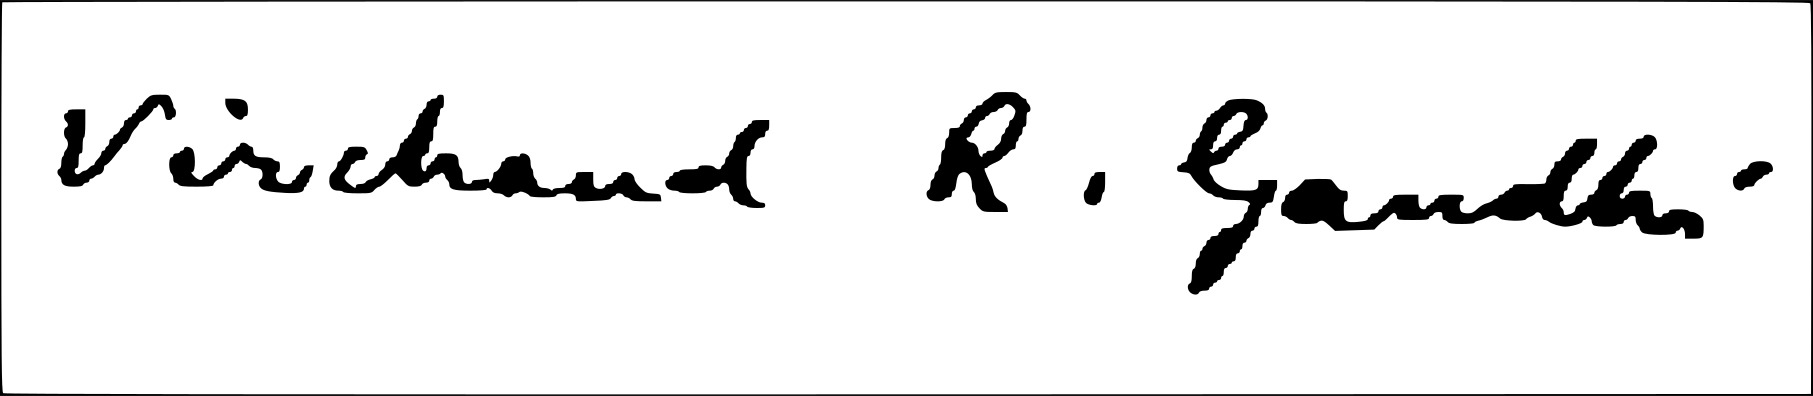
Signature of: virchand gandhi